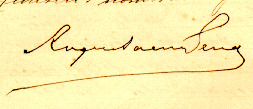
Signature of: roque sáenz peña